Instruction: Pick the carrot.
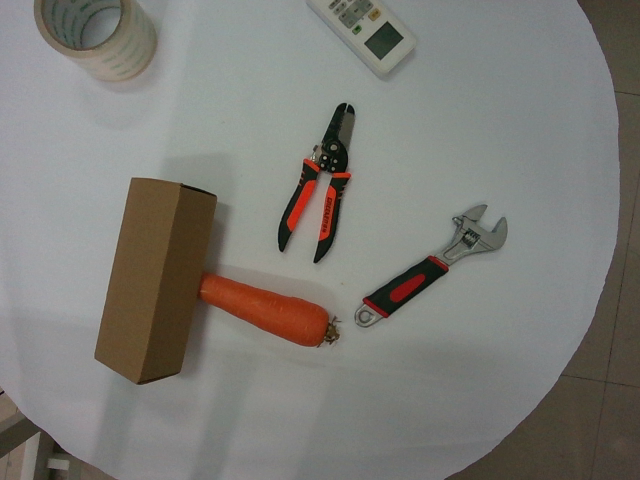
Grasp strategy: vertical